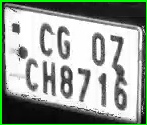
License plate number: CG 07CH 8716